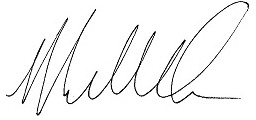
Signature of: mia gregerson